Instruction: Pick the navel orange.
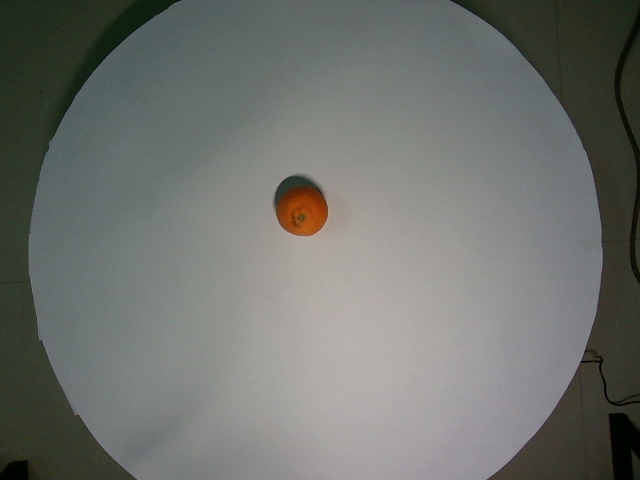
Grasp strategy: vertical